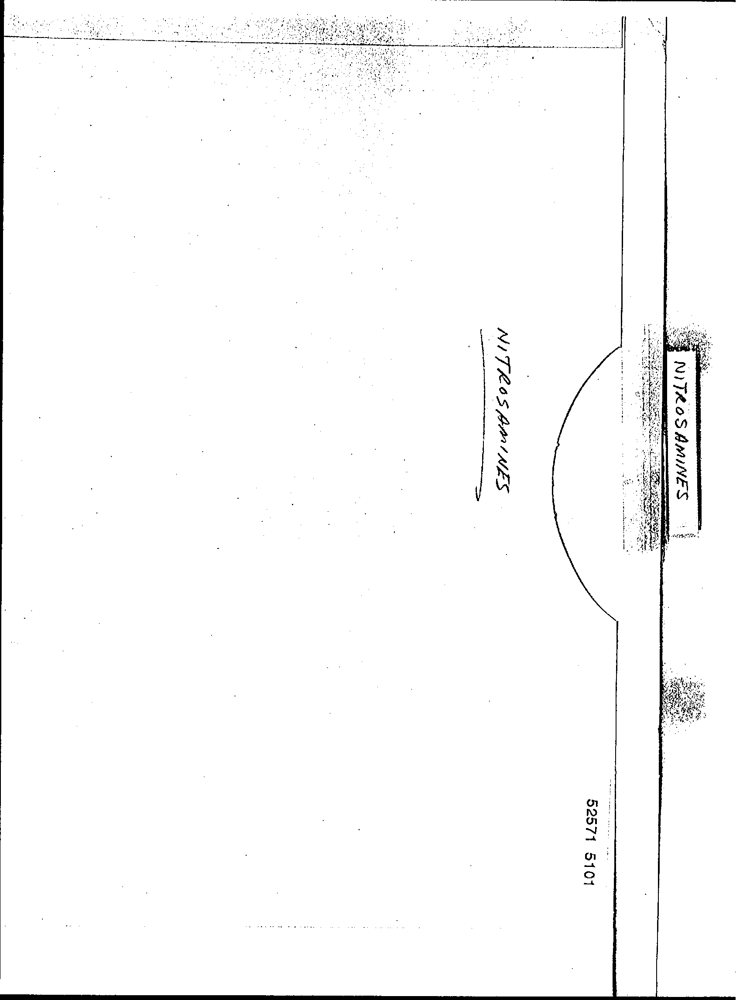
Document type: Invoice